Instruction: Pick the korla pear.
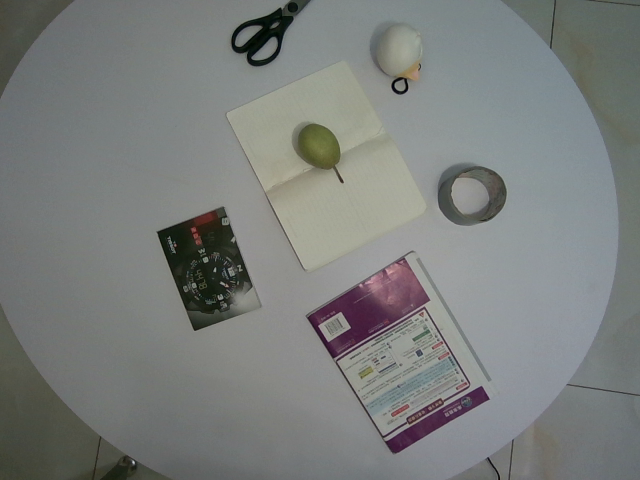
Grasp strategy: vertical